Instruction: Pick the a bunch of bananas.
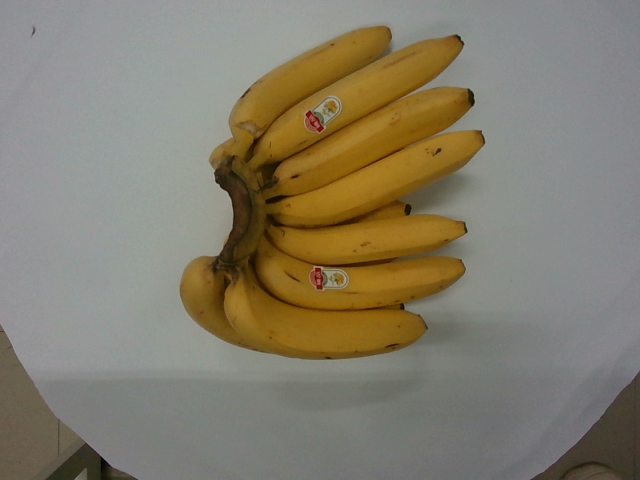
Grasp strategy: vertical